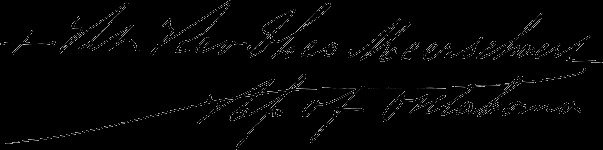
Signature of: theophile meerschaert